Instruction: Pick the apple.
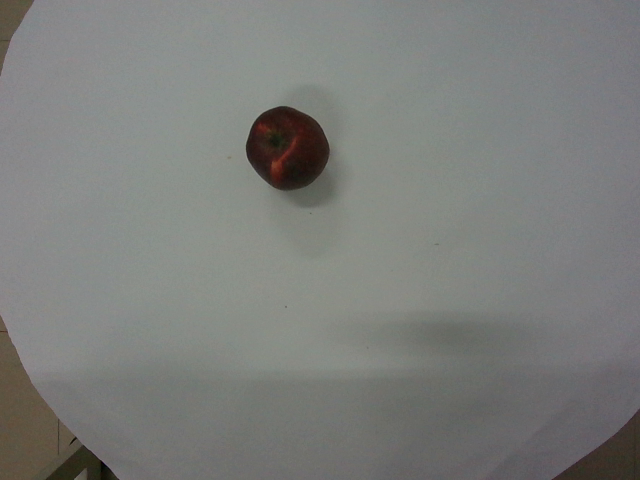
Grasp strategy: vertical